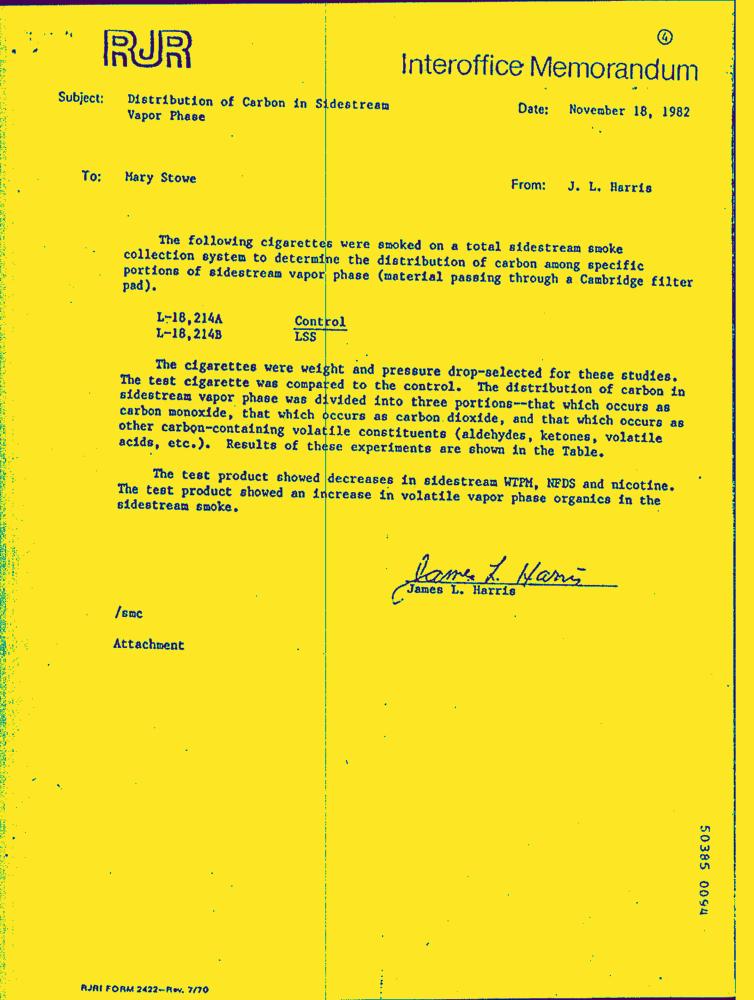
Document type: Letter-Doc